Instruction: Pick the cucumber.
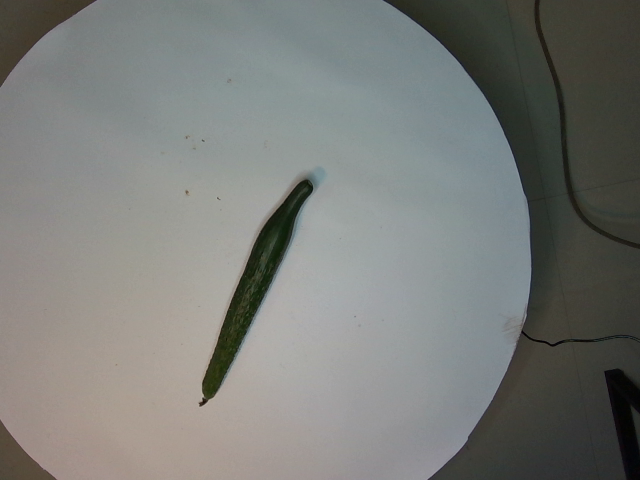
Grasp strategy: vertical